Question: What type of tax is indicated in the document, personal property or real estate?
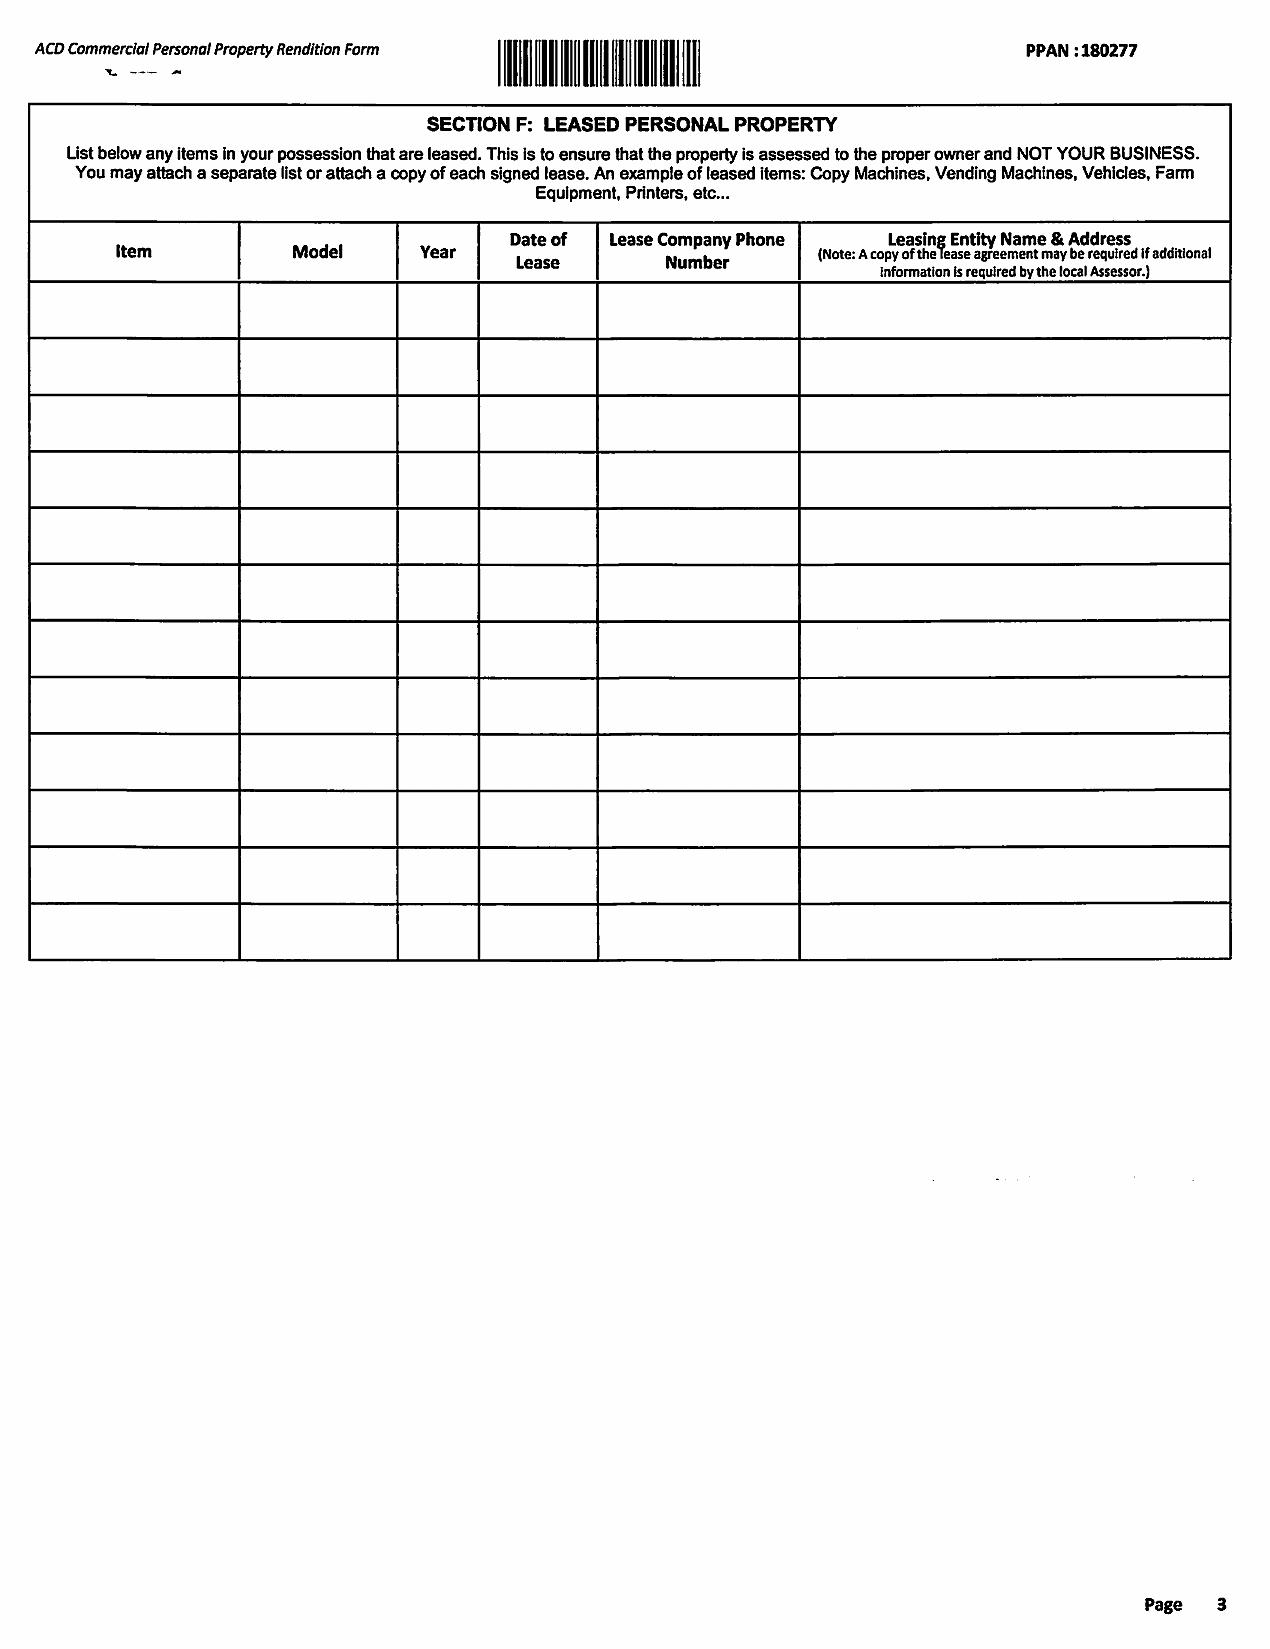
Answer: "LEASED PERSONAL PROPERTY"